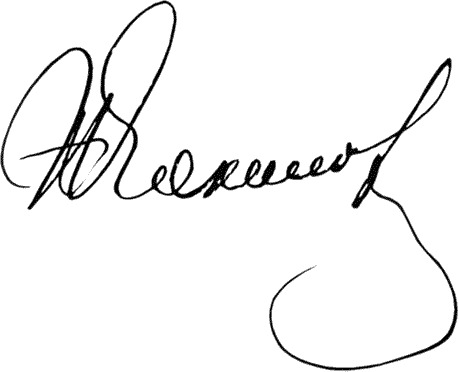
Signature of: mykola chokolov